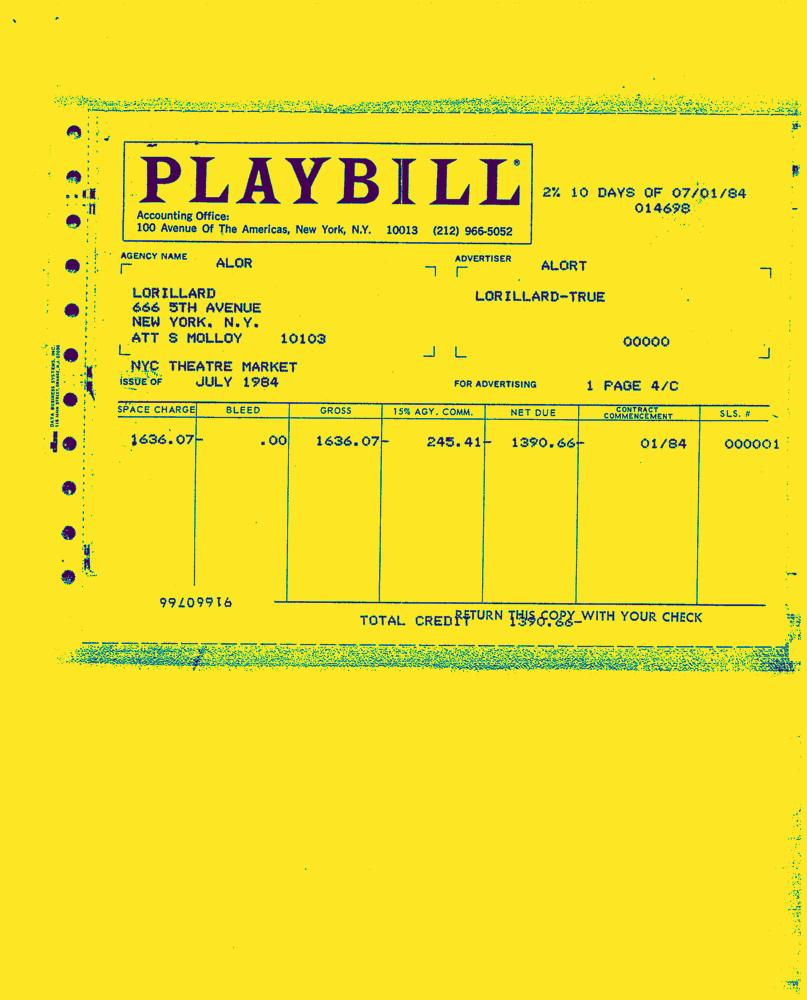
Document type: Invoice-Doc